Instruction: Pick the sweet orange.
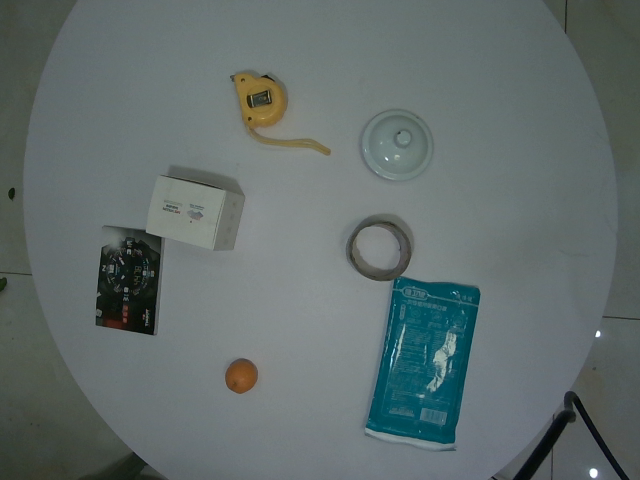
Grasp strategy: vertical